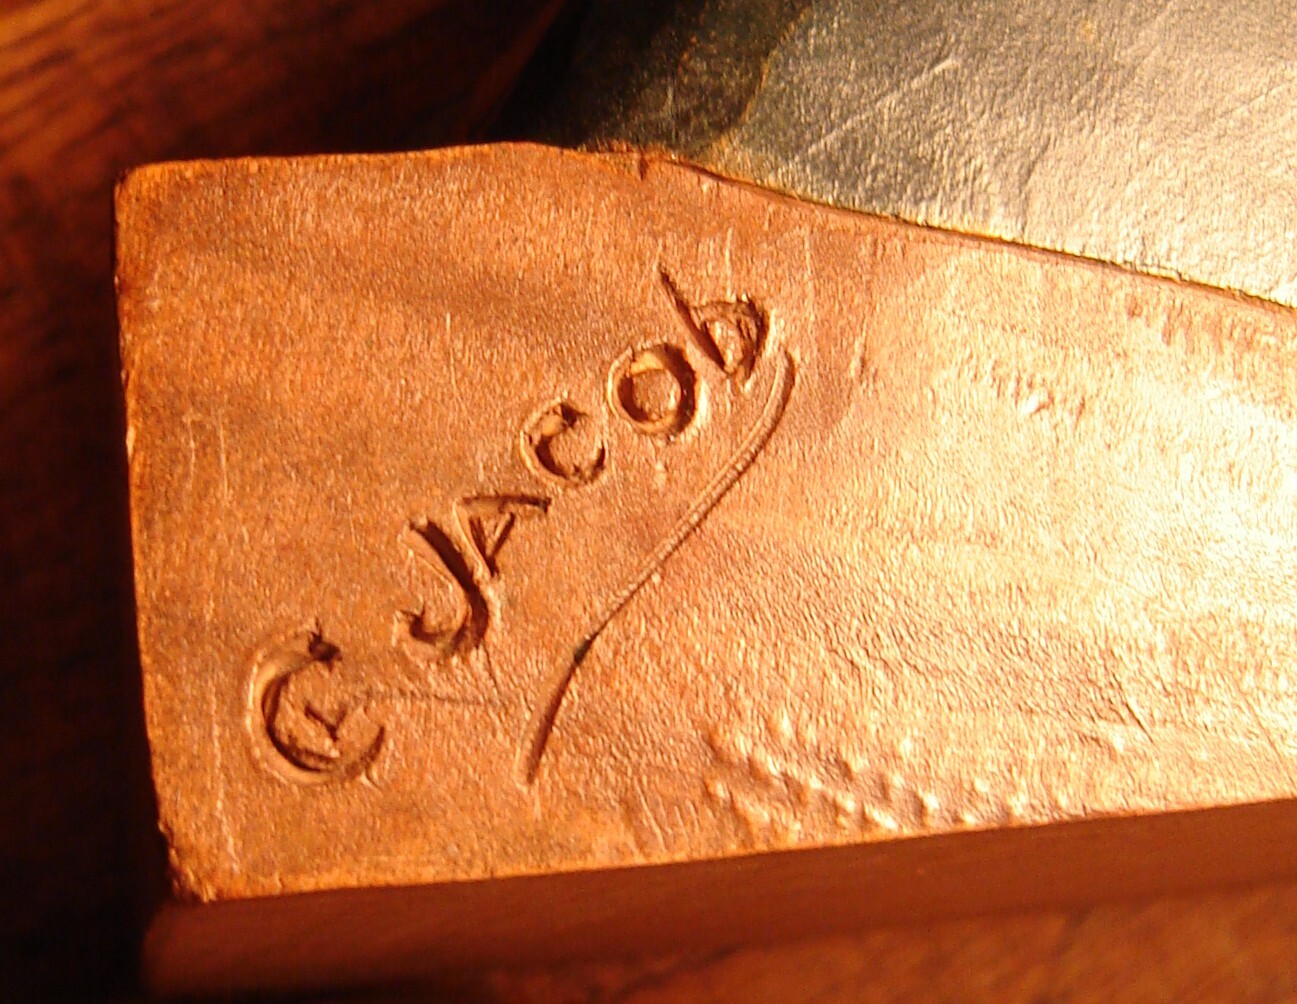
Signature of: charles jacob